Question: What is the mailing or notice date provided in the document?
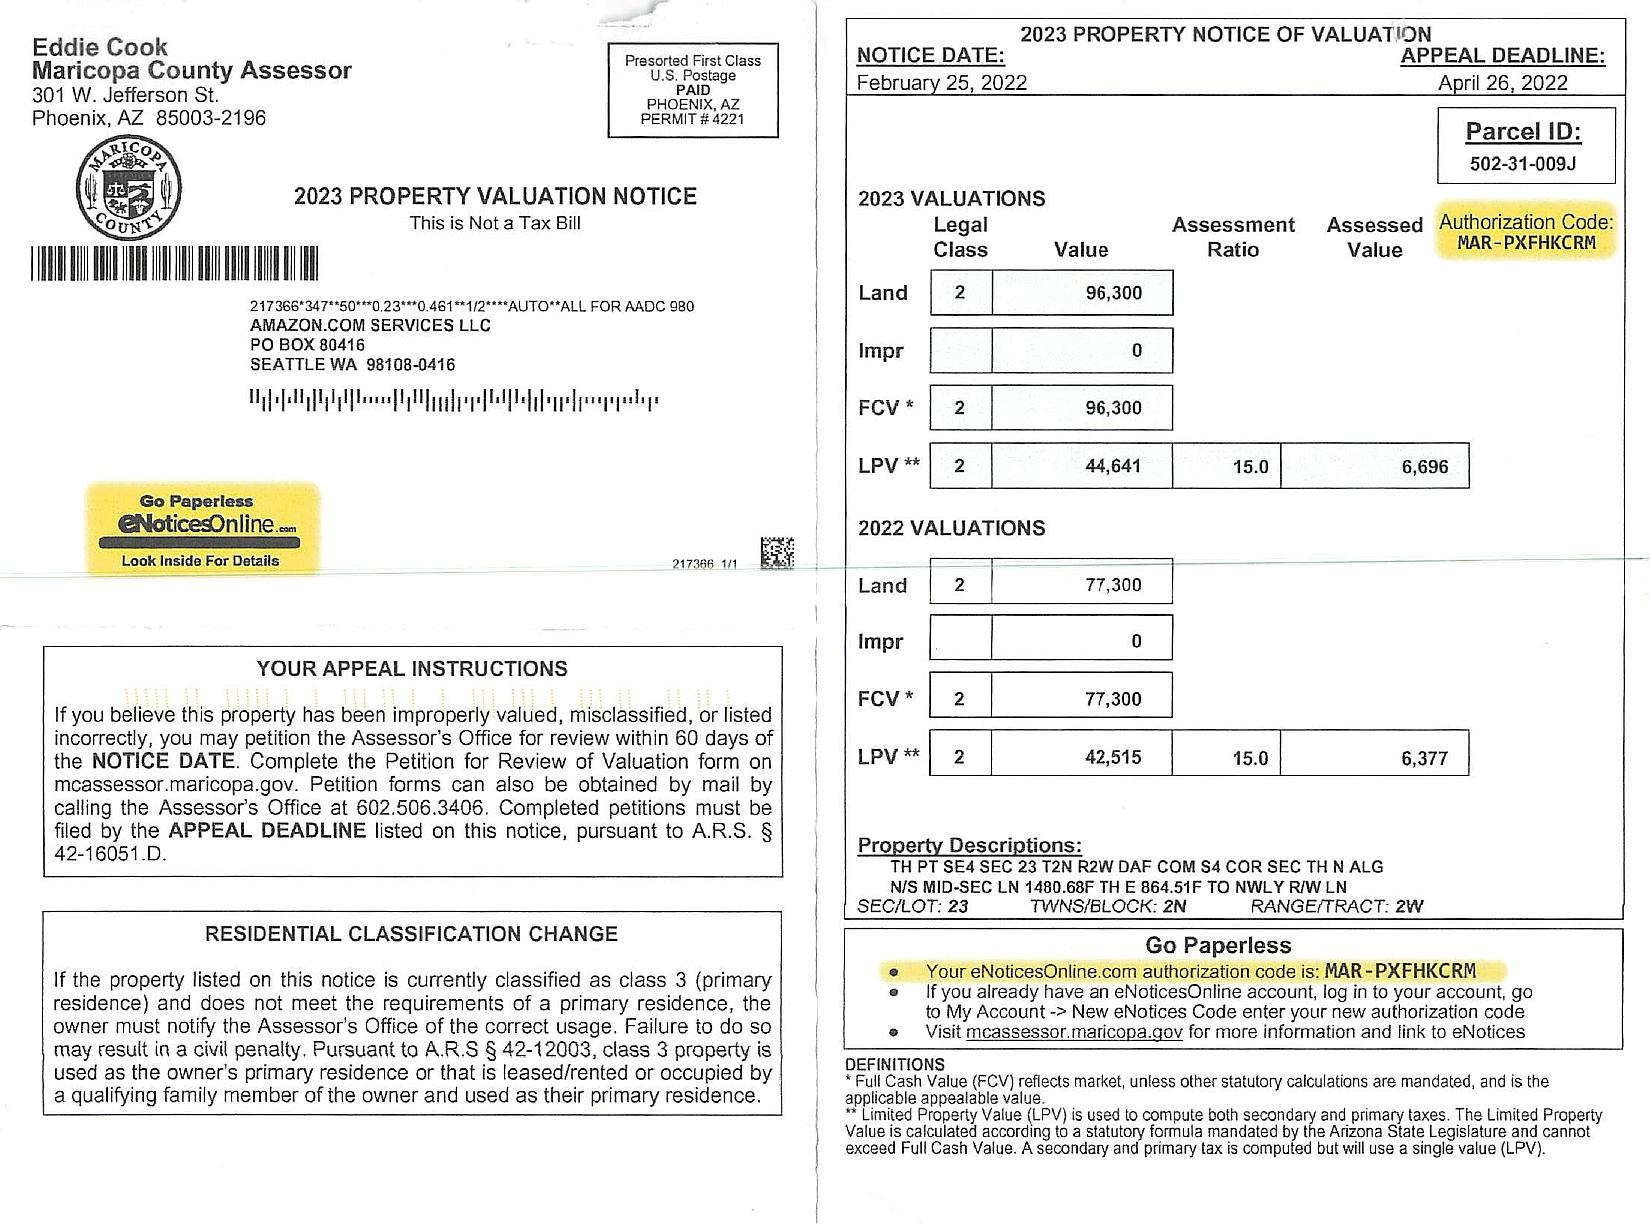
Answer: "25-Feb-22"